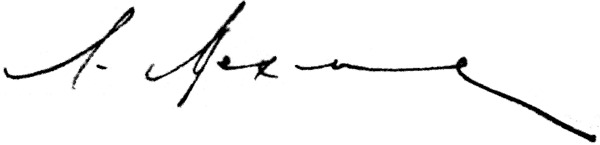
Signature of: lev mekhlis